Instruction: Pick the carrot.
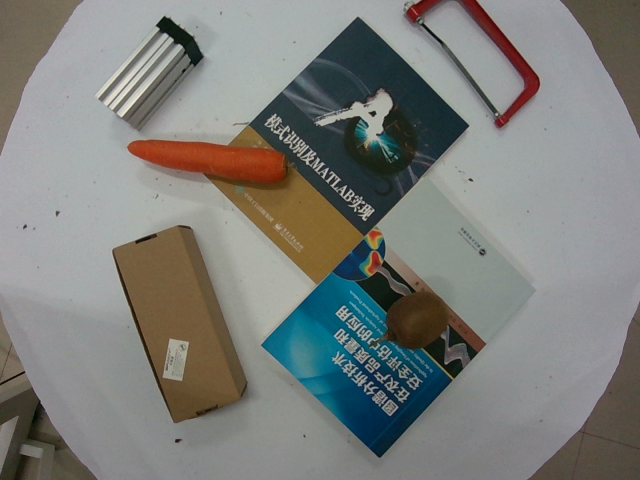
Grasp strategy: vertical